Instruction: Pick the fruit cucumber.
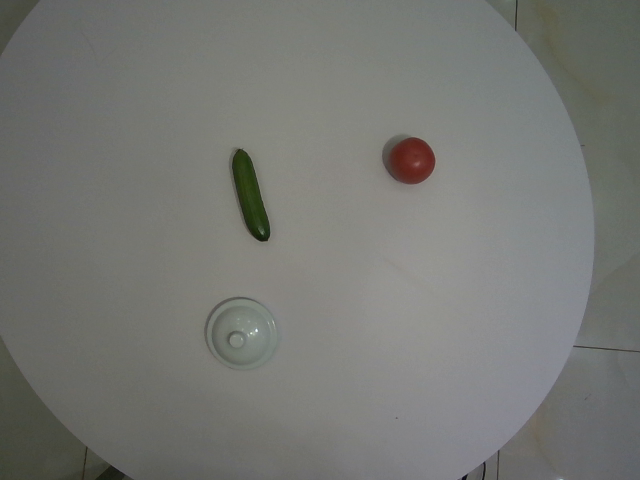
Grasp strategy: vertical